Question: How does the patient history play a role?
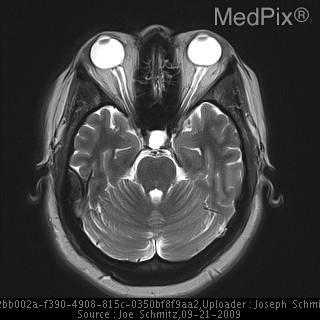
Answer: The patient's history of 39 y/o woman with worsening headaches and blurry vision x 6 weeks. is key in understanding the case.